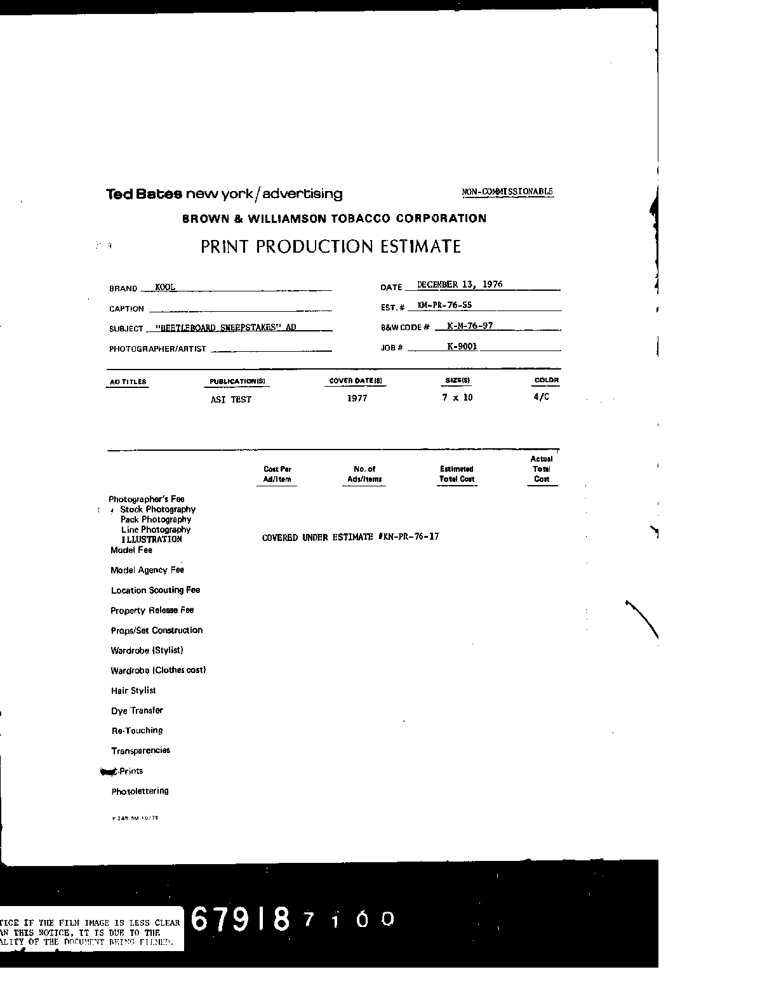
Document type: Invoice